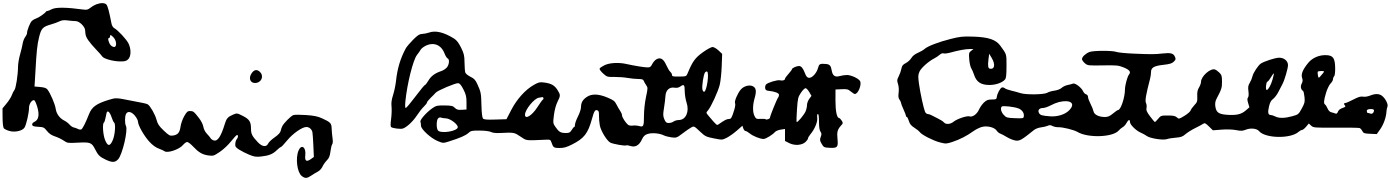
Signature of: louis b costello